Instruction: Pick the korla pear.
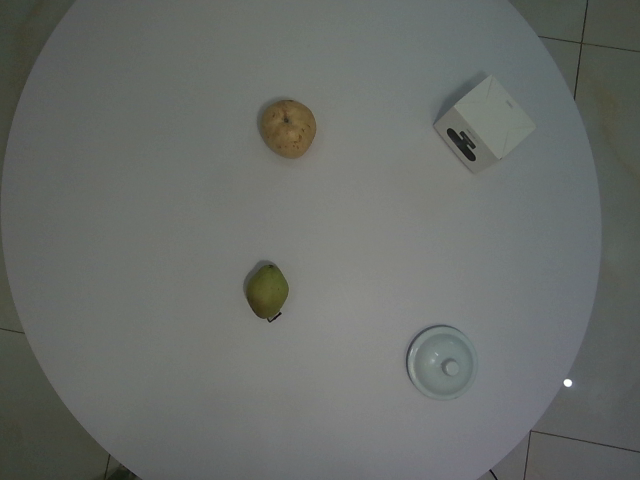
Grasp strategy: vertical